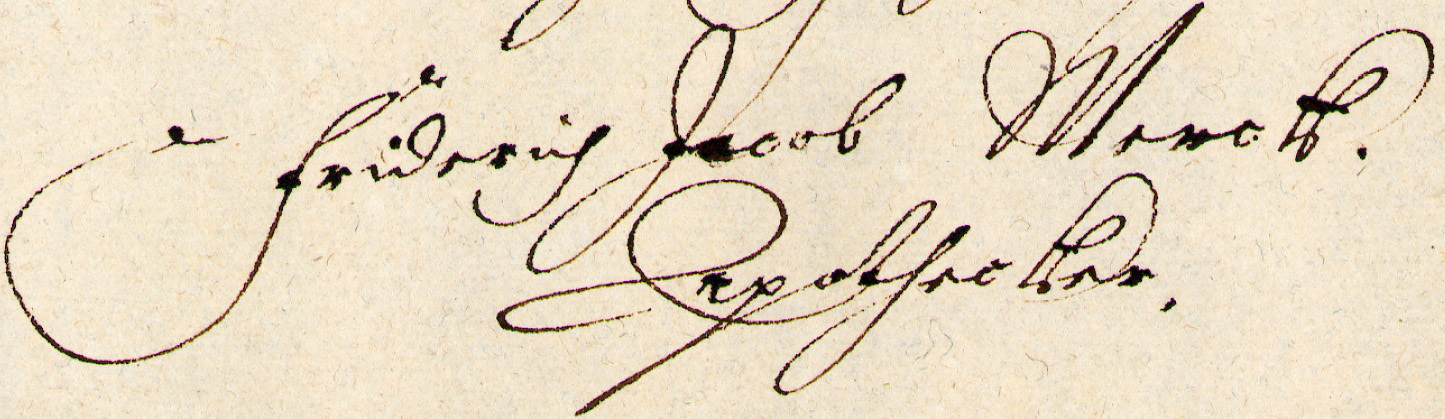
Signature of: friedrich jacob merck